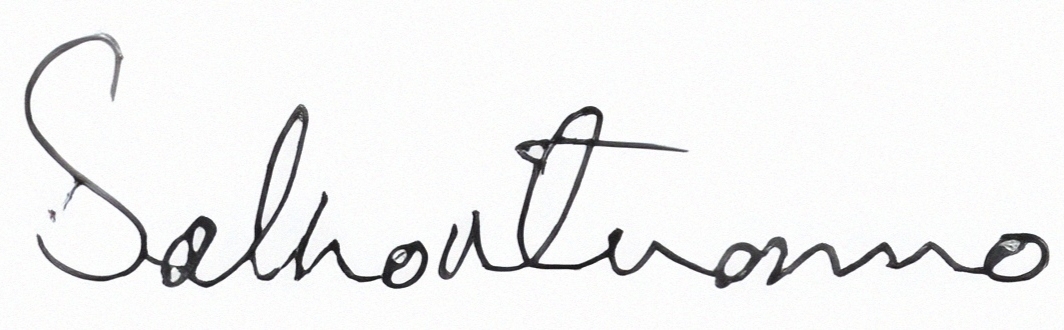
Signature of: salhoutuonuo kruse